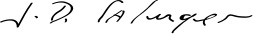
Signature of: j d salinger